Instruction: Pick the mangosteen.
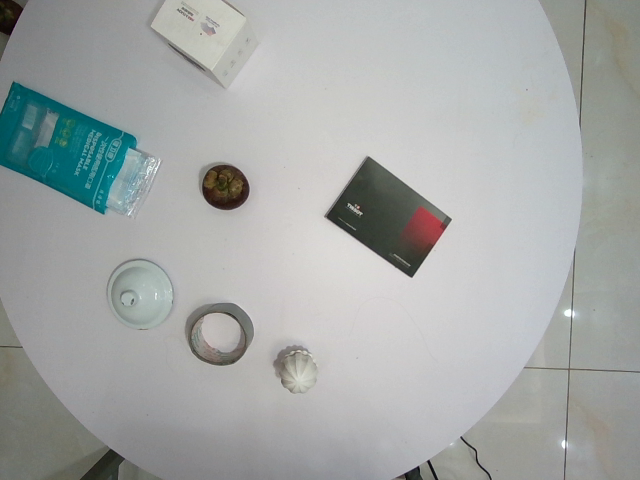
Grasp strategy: vertical